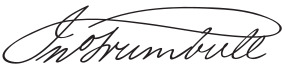
Signature of: jonathan trumbull